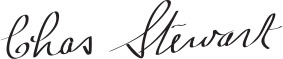
Signature of: charles stewart